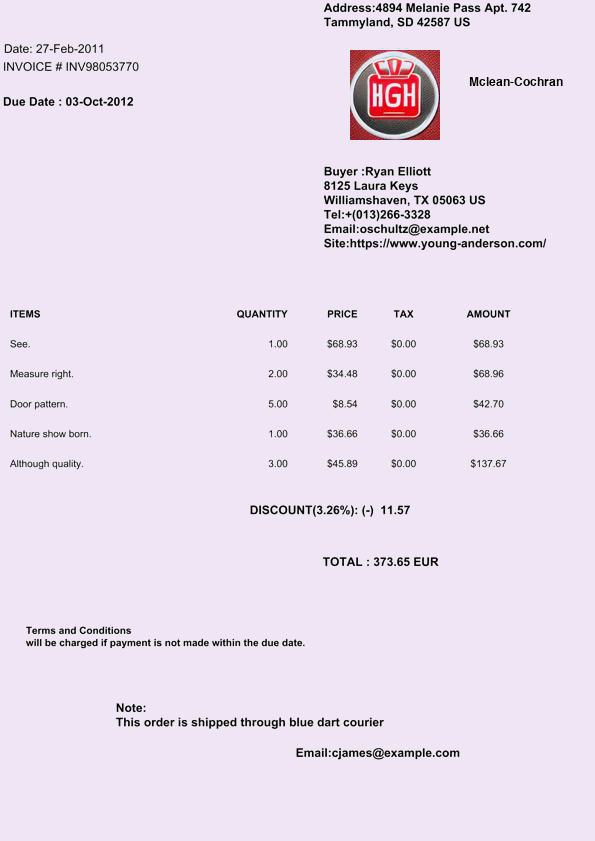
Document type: Invoice